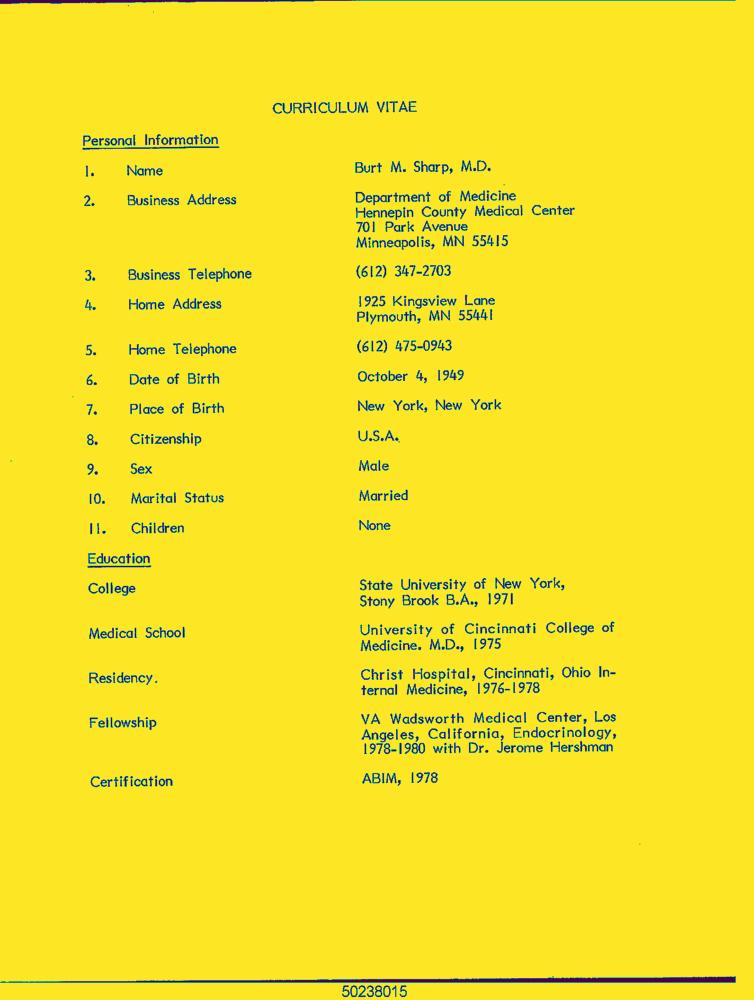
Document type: Resume-Doc